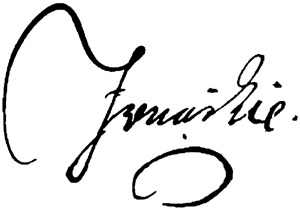
Signature of: jonas lie